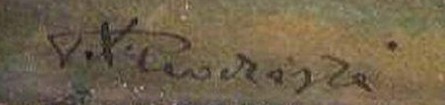
Signature of: františek xaver procházka